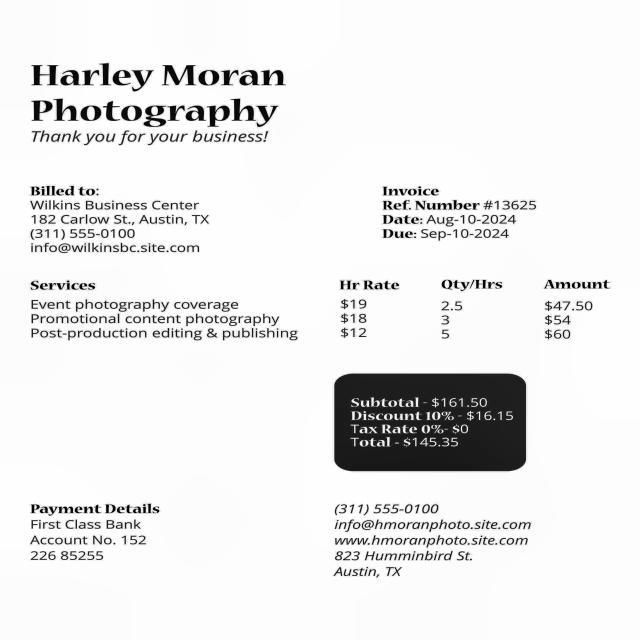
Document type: Invoice